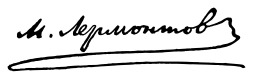
Signature of: mikhail lermontov